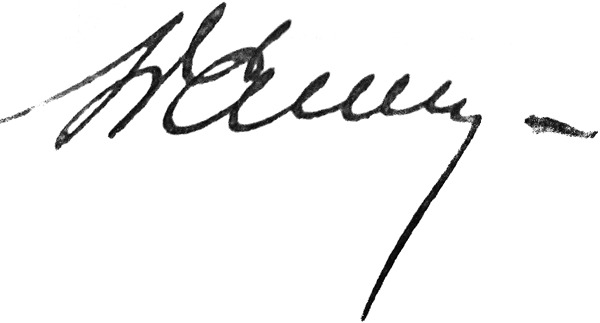
Signature of: ivan biletskyi